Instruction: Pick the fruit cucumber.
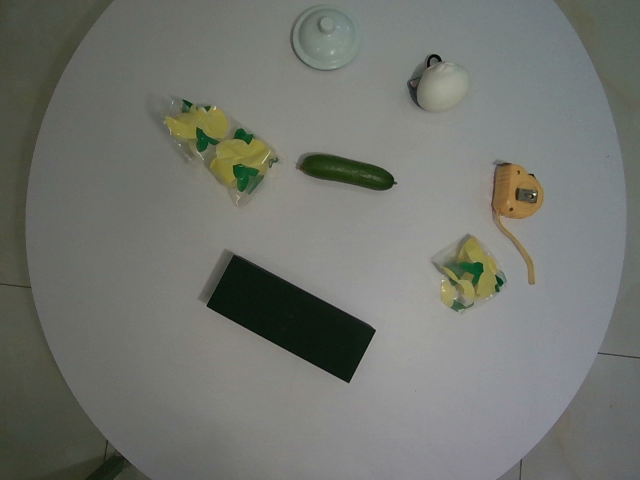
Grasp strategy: vertical